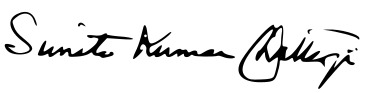
Signature of: suniti kumar chatterji